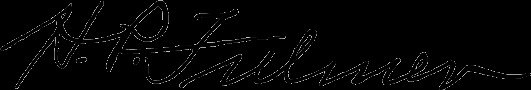
Signature of: hampton p fulmer